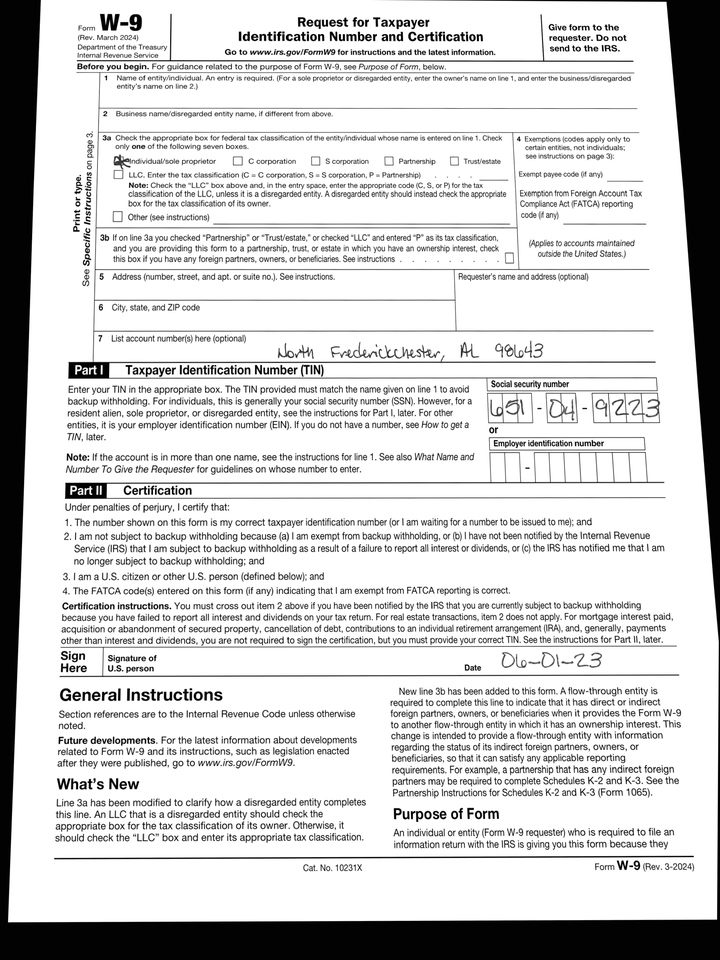
adr2: North Frederickchester, AL 98643
cbx: yes
ssn: 651049223
sdt: 06-01-23